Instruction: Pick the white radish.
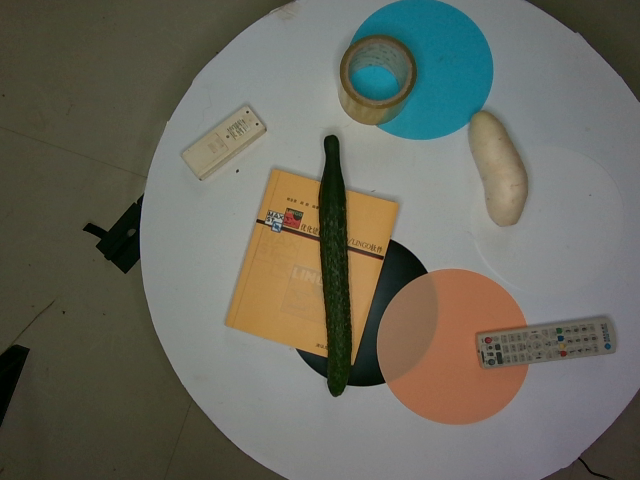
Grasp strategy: vertical